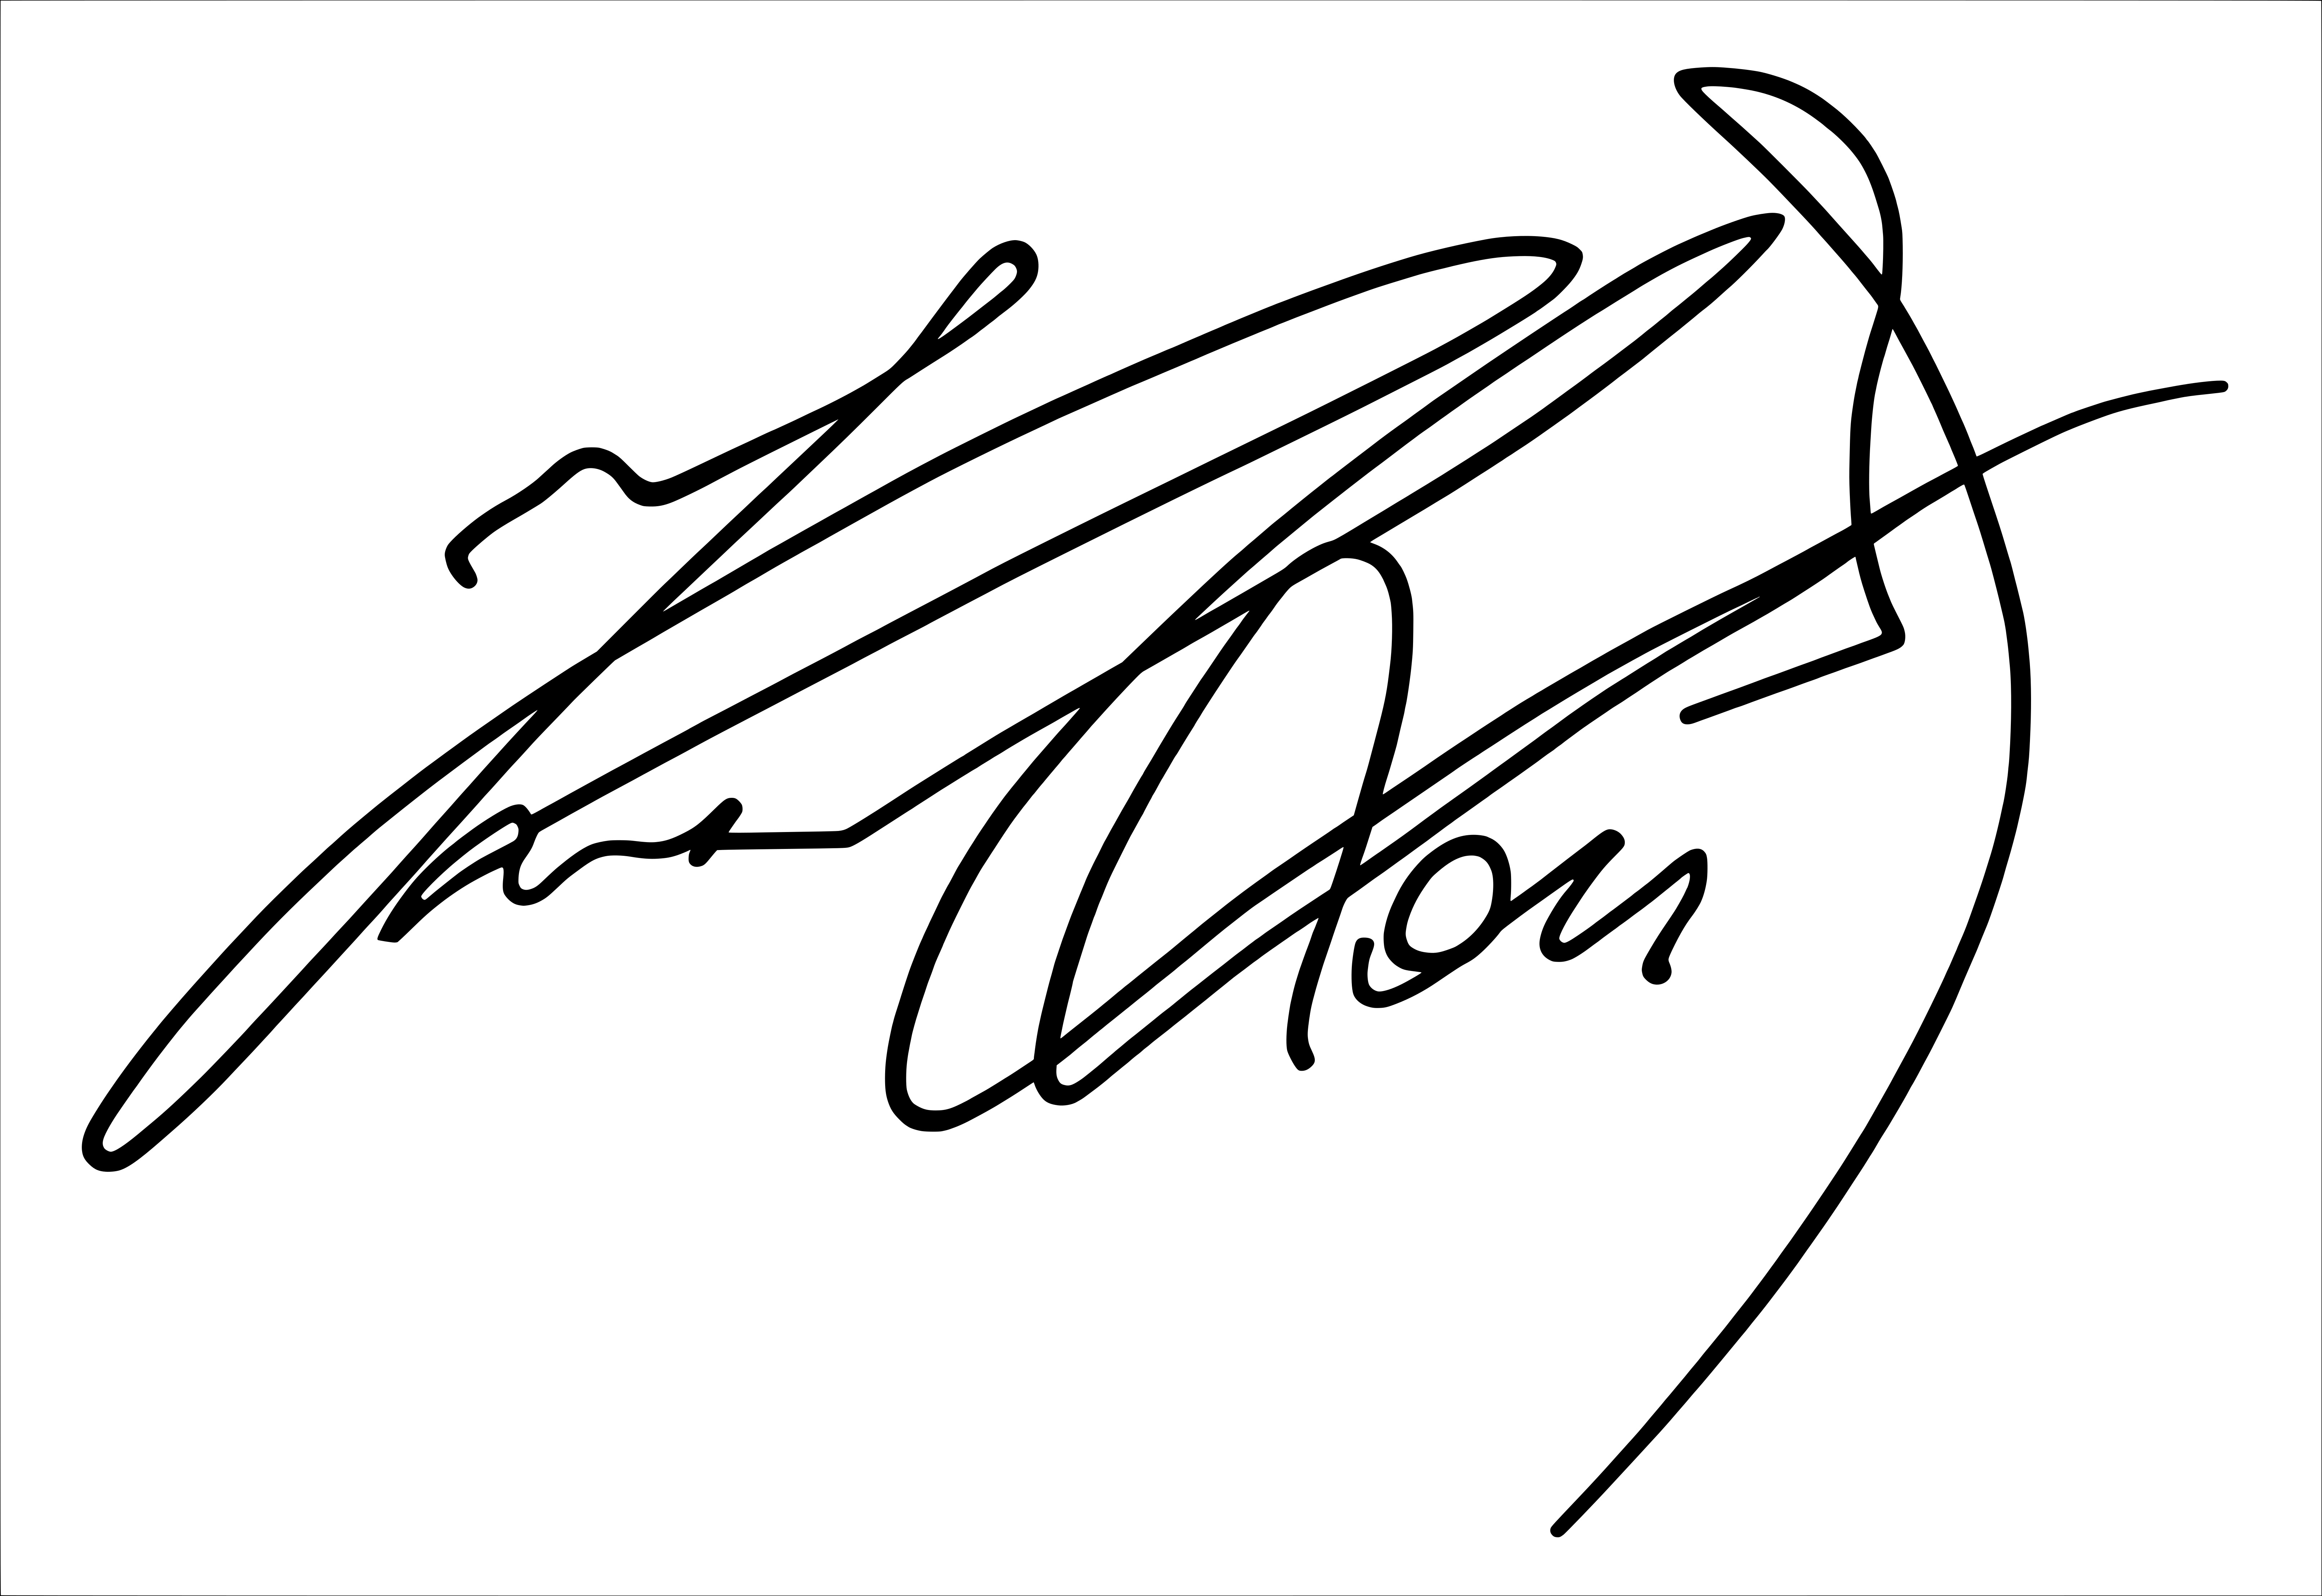
Signature of: yuri klinskikh